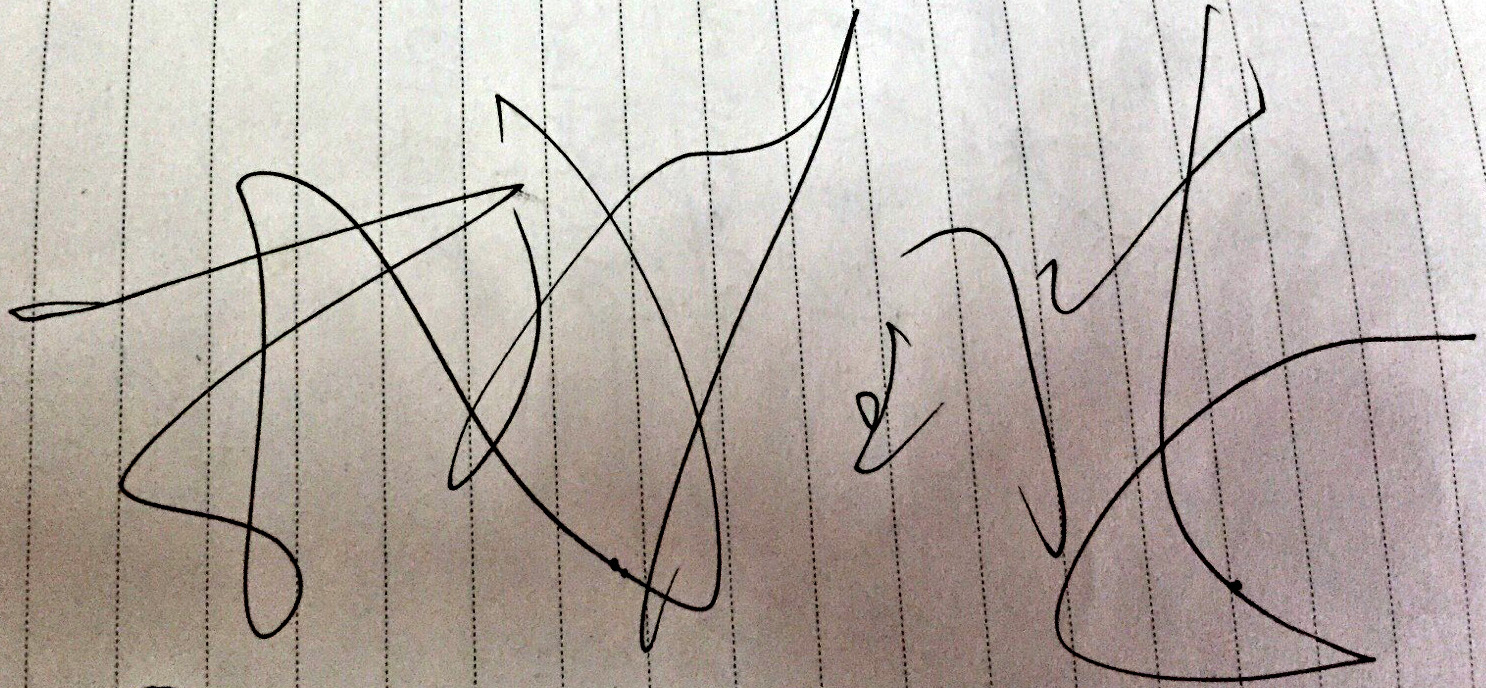
Signature of: shing fui on